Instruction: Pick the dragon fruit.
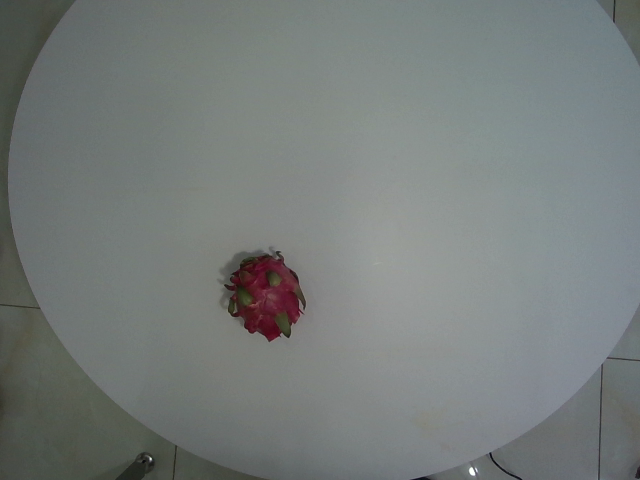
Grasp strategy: vertical